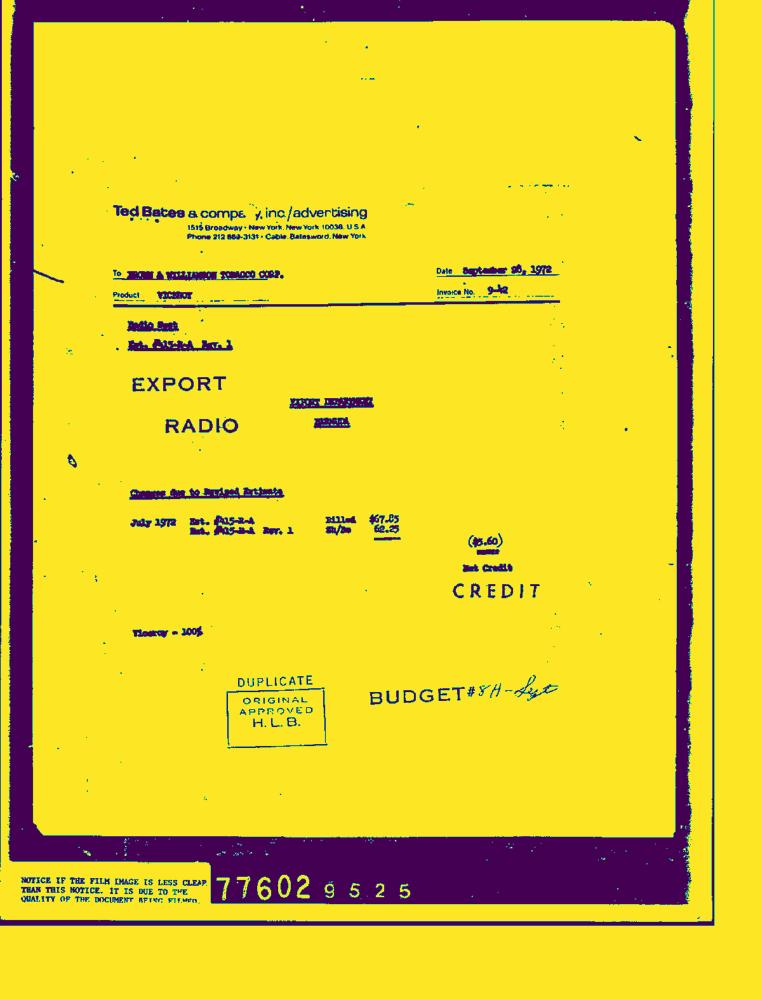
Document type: Invoice-Doc